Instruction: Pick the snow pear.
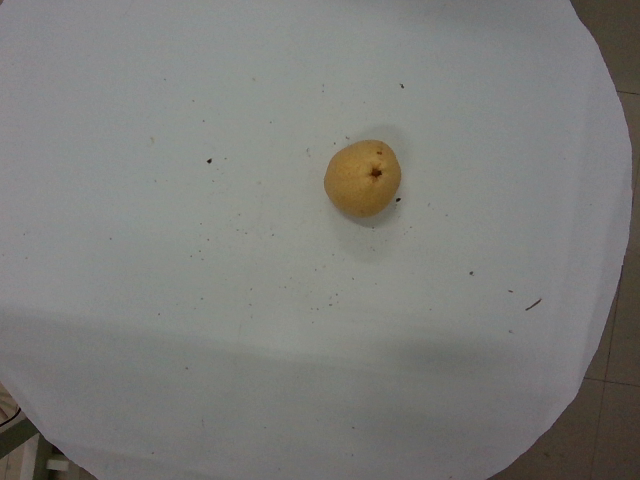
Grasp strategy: vertical